Patient: Male, age 42
A 42-year-old asymptomatic male patient received thoracic CT scans on a routine health examination at a local hospital in February 2021 with an incidental finding of a 1.5 x 1.2 cm endobronchial nodule of the right bronchus intermedius and a 5.1 x 3.1 cm patchy lesion centrally located at the left upper lobe (Figure 1). The patient underwent fiberoptic bronchoscopy, which showed a neoplasm with an unsmooth surface at the opening of the right bronchus intermedius with normal distant bronchial tree. Transbronchial biopsy of the neoplasm was suggestive of low-grade mucinous epidermoid carcinoma. The patient further underwent PET/CT scans, which revealed weak FDG uptake in the endobronchial nodule and high uptake in the left upper lobe lesion. To discern the nature of the left upper lobe lesion, the patient underwent a CT-guided percutaneous lung biopsy. Pathological examination revealed a chronic granulomatous inflammatory disease, suggesting the diagnosis of tuberculosis. Due to the specific location of the endobronchial tumor, the patient was recommended by the treating physician at the local hospital to receive bronchoscopic cryoablation over surgical resection.
Because of concerns that the tumor might recur with bronchoscopic therapy, the patient was referred to our department for seeking surgical resection. The results of preoperative routine blood biochemistry were normal. Pulmonary function test showed mild obstructive ventilation dysfunction, with FEV1 being 2.38L and FEV1%PRED being 76%. Considering the patient's 30-year history of bronchial asthma (manifested as wheezing sounds in both lungs) and the fact that lung parenchymal resection might lead to decreased quality of life, the patient underwent a single-port thoracoscopic tumor resection, reconstruction of the secondary carina and systemic lymph node dissection (including stations 2, 4, 7, 9, 10, 11, 12) in March 2021 (Figure 2). The patient was placed in a left lateral decubitus position. After the intubation of the double-lumen tube, single lung ventilation of the contralateral lung was performed under general anesthesia. The utility incision was a 3-cm incision at the 4th intercostal space along the anterior axillary line. After the careful dissection of the right main bronchus, the right upper bronchus and the right bronchus intermedius, the tumor at the opening of the right bronchus intermedius was resected (see Supplementary Video 1). The stumps were trimmed and sent for intraoperative frozen section, which showed no residual cancer at any bronchial stumps. Then, the anastomosis procedure was initiated. First, the lateral walls of the right upper bronchus and the right bronchus intermedius were sutured continuously to join up with a 3-0 Prolene (one thread with two needles). Second, two another 3-0 Prolene (both sutured with one stitch in the bronchi nearby) were tied with the two ends of the first 3-0 Prolene into a knot outside of the bronchi, respectively. Subsequently, a circumferential and continuous suture of the right main bronchus with the right upper bronchus and the right bronchus intermedius was performed via these two 3-0 Prolene and a knot was tied outside of the bronchi. Last, the anterior wall of secondary carina was reinforced with interrupted sutures using a 3-0 Monocryl (Y316, one thread with one needle) and the anterior mediastinal fatty tissue was freed to cover the anastomosis with another 3-0 Monocryl. There were no air leakage from the anastomotic area after puffing of the lungs with the addition of warm saline to the chest cavity. The operation lasted 200 mins totally. Postoperative pathology showed solid adenoid arrangement of tumor cells and focal invasion of bronchial cartilage, consistent with a well-differentiated mucinous epidermoid carcinoma. No lymph node metastasis was observed. The patient recovered well after surgery and was discharged on postoperative day 3. He receive anti-tuberculosis treatment for 9 months postoperatively and did not complain of any specific discomfort at the 9-month postoperative follow-up, with no local recurrence observed.
Keywords: parenchymal sparing procedure, secondary carinal reconstruction, tracheobronchial mucoepidermoid carcinoma, uniportal, video-assisted thoracoscopic surgery
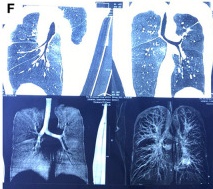
Image caption: Uniportal VATS secondary carinal resection and reconstruction for tracheobronchial mucoepidermoid carcinoma. (F) CT bronchography at the 6-month postoperative follow-up showed no bronchial stenosis of the right lung.